Question: What do the imaging results show?
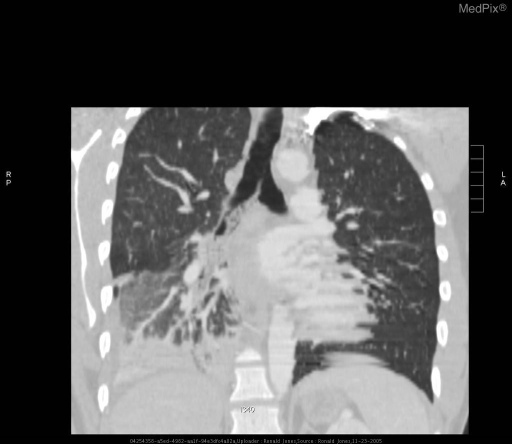
Answer: The imaging shows There is a large loculated mucous plug within the right main stem bronchus, from the level of the carinaand extending into the bronchus intermedius and its branching airways within the right lower lobe to affect mostly the basal segment of the right lower lobe.  There is consolidation in the medial basal and posterior basal segments of the right lower lobe with associated pleural fluid collection. There is a large mucous plug within the right main stem bronchus at  the level of the carina and extending into the bronchus intermedius and its branching airways within the right lower lobe.  This is mostly affecting the basal segment of the right lower lobe.  There is consolidation in the medial basal and posterior basal segments of the right lower lobe with associated pleural fluid collection.  There is mild dependent atelectasis of the left lower lobe posterior segment..